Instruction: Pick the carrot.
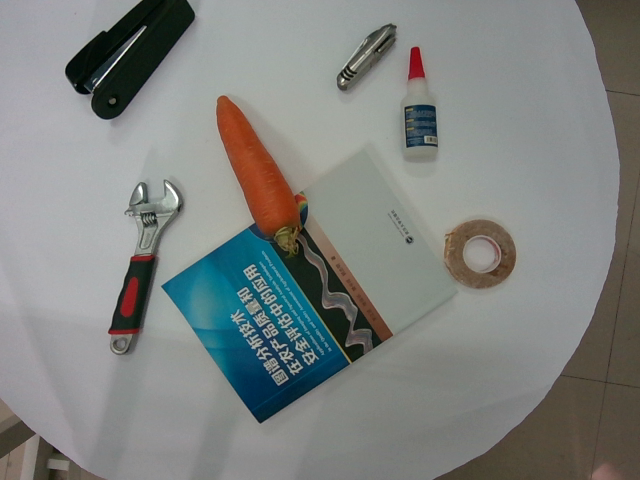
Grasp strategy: vertical